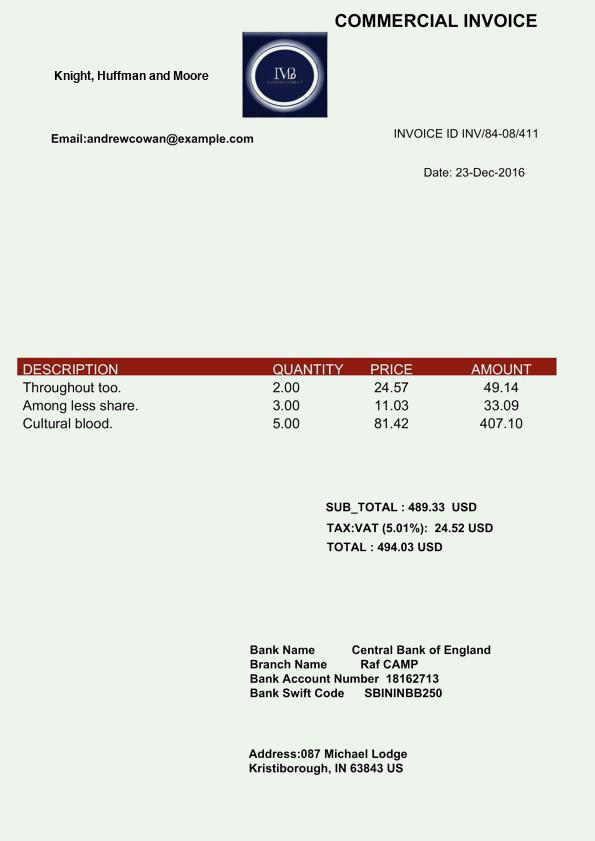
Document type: Invoice